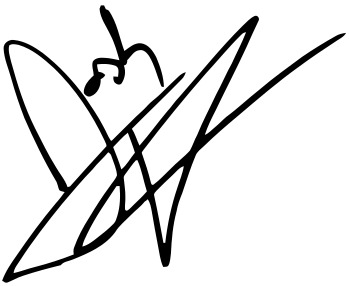
Signature of: q217004